Question: How is the property described in the document?
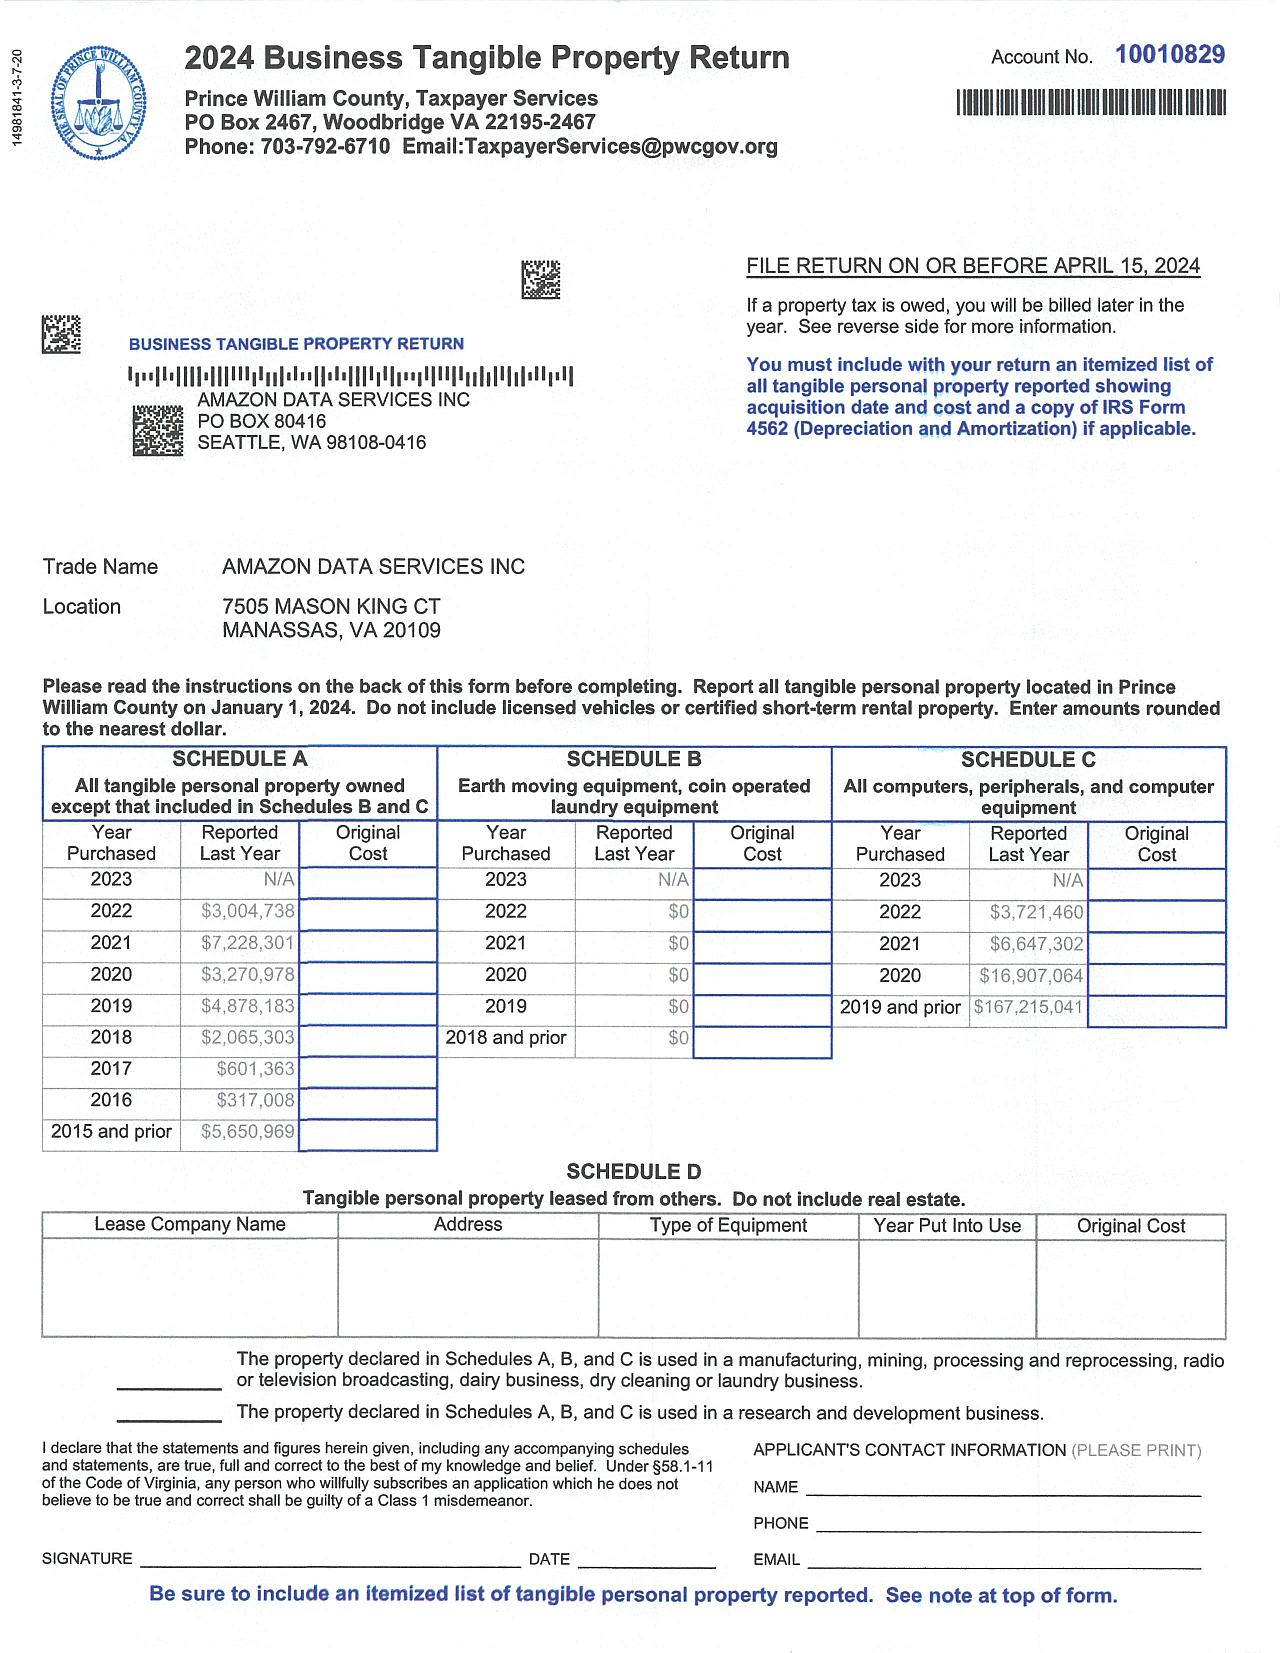
Answer: "All computers, peripherals, and computer equipment"